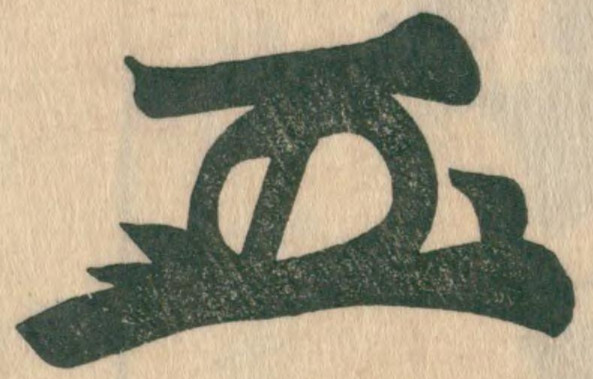
Signature of: emperor go mizunoo